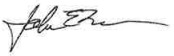
Signature of: john e braun